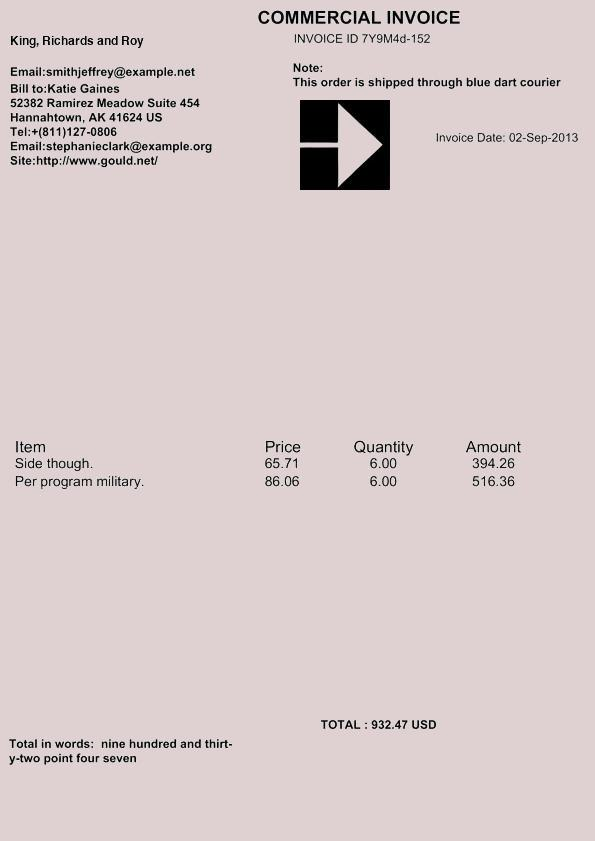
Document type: Invoice